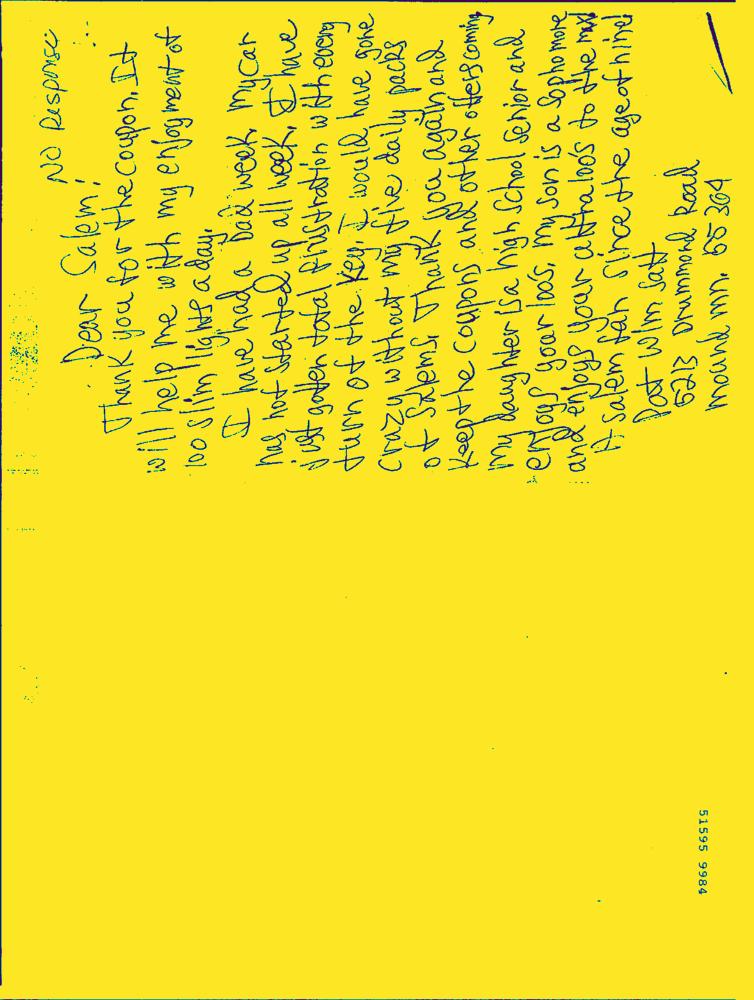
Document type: Hand-Written